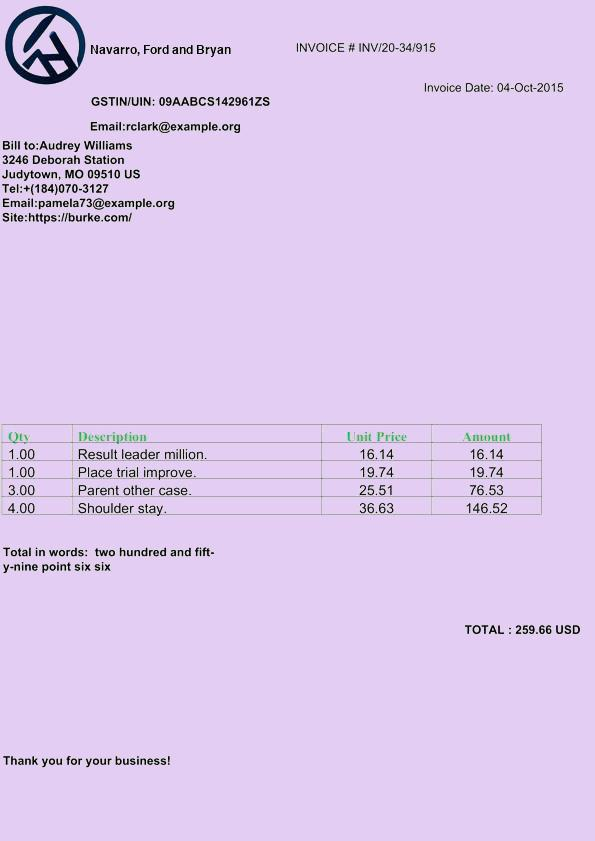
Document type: Invoice